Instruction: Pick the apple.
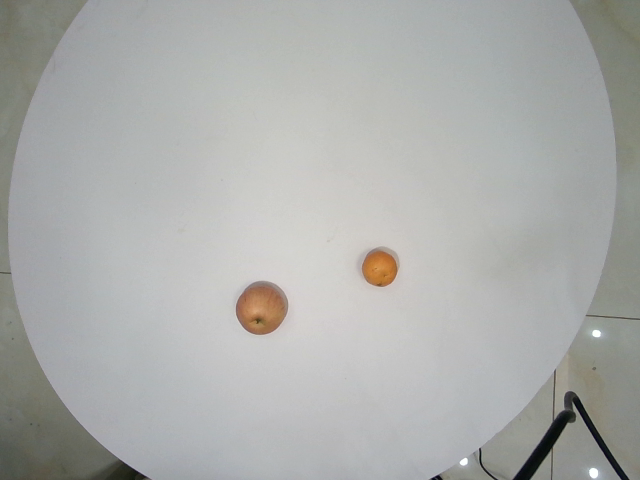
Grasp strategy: vertical